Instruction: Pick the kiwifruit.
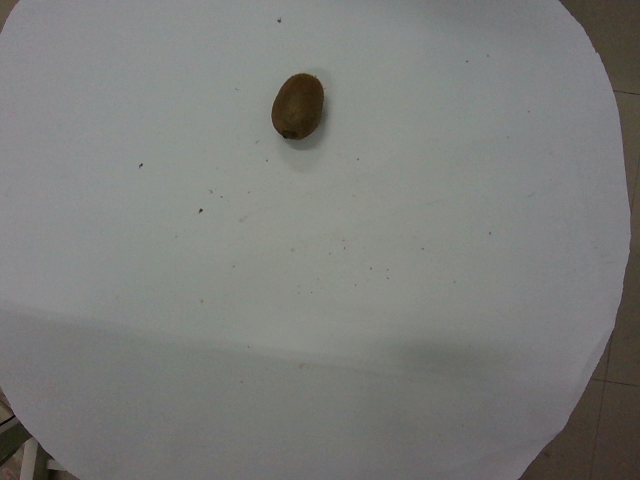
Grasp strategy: vertical